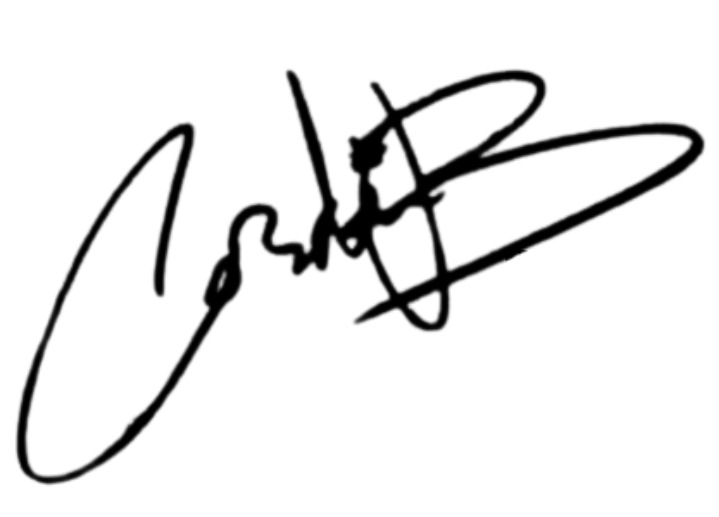
Signature of: q29033668